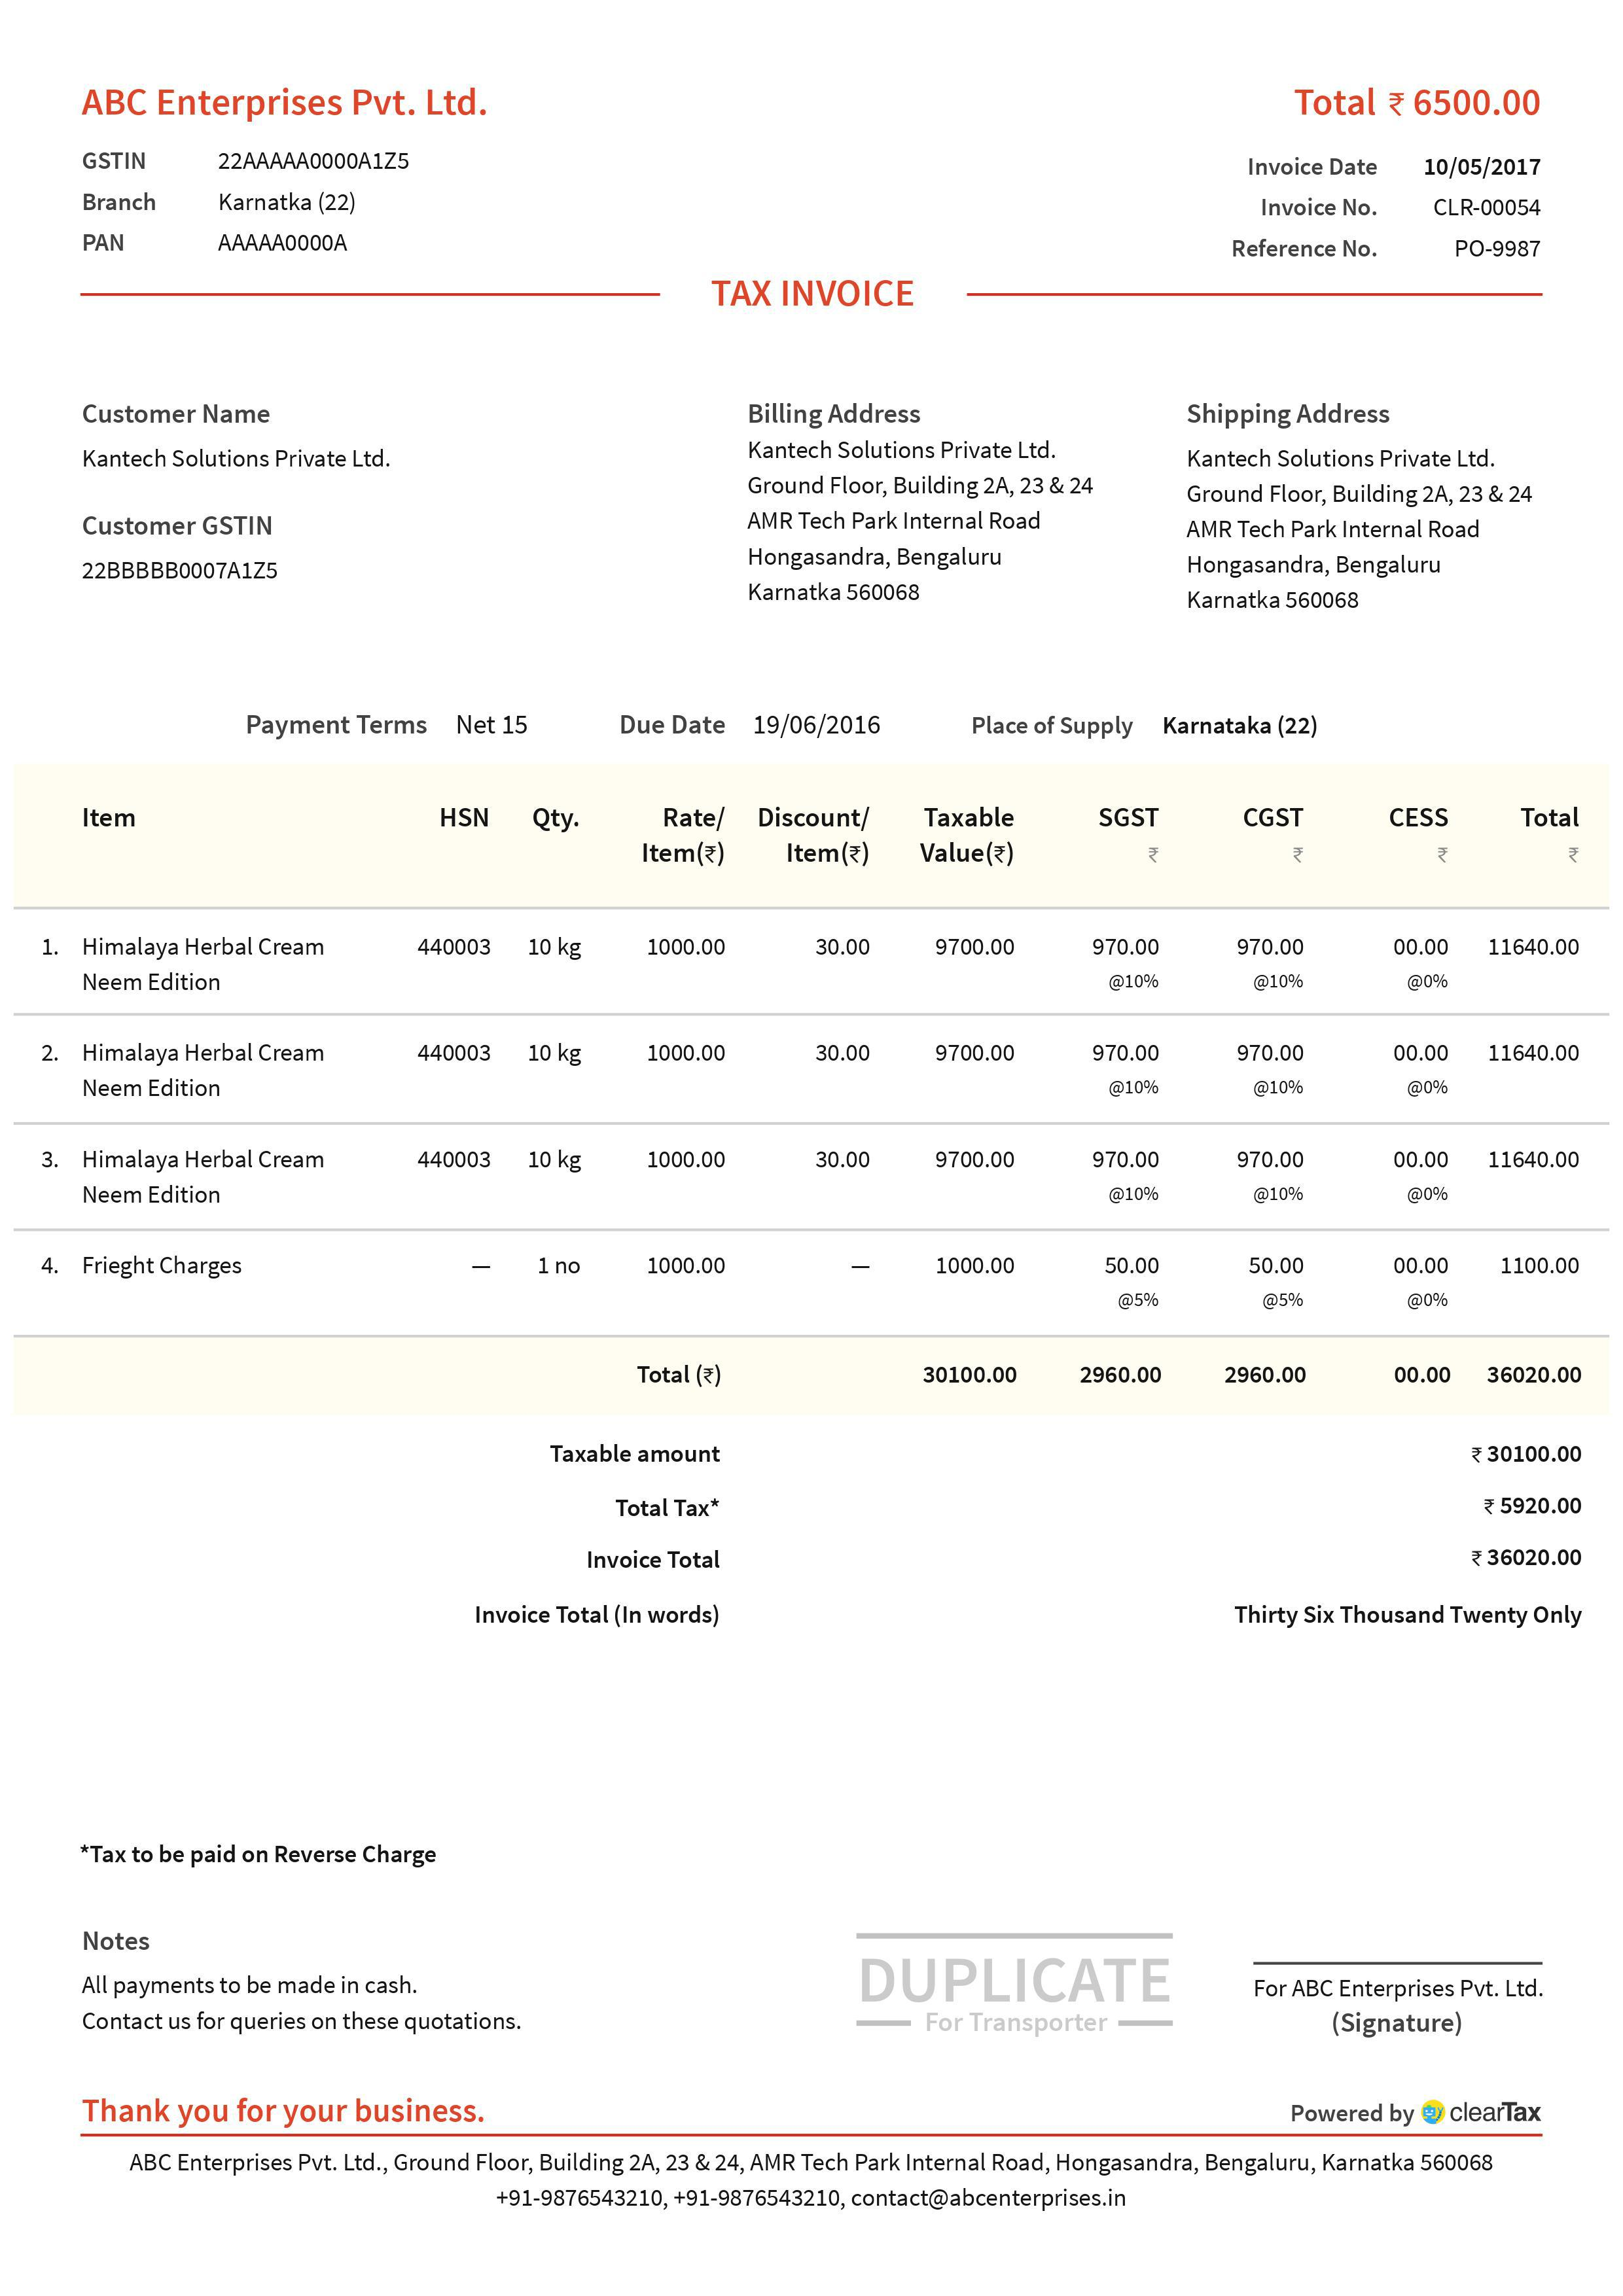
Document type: Invoice